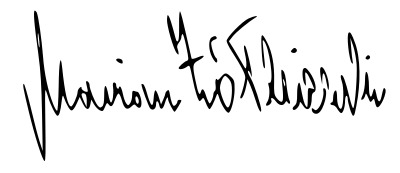
Signature of: marian żółkiewski